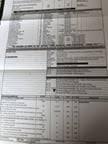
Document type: Invoice